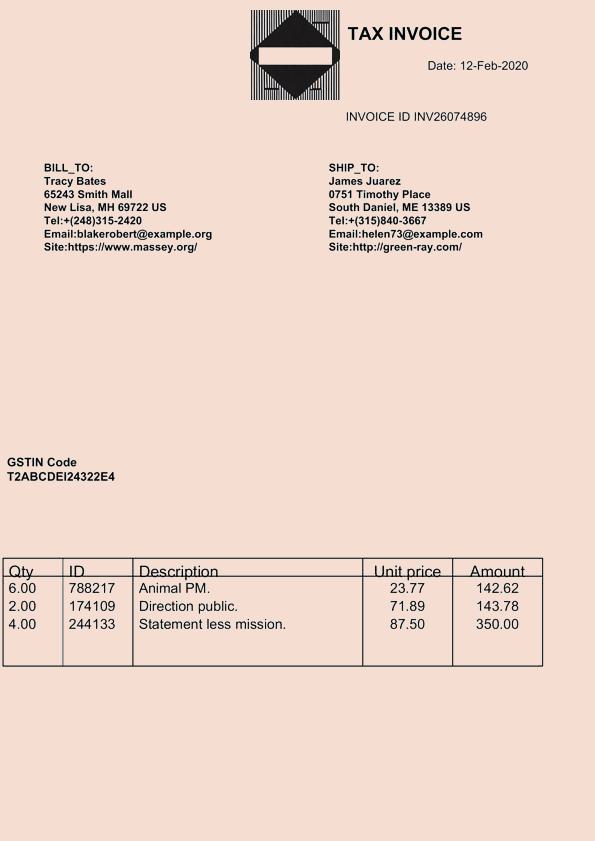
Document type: Invoice